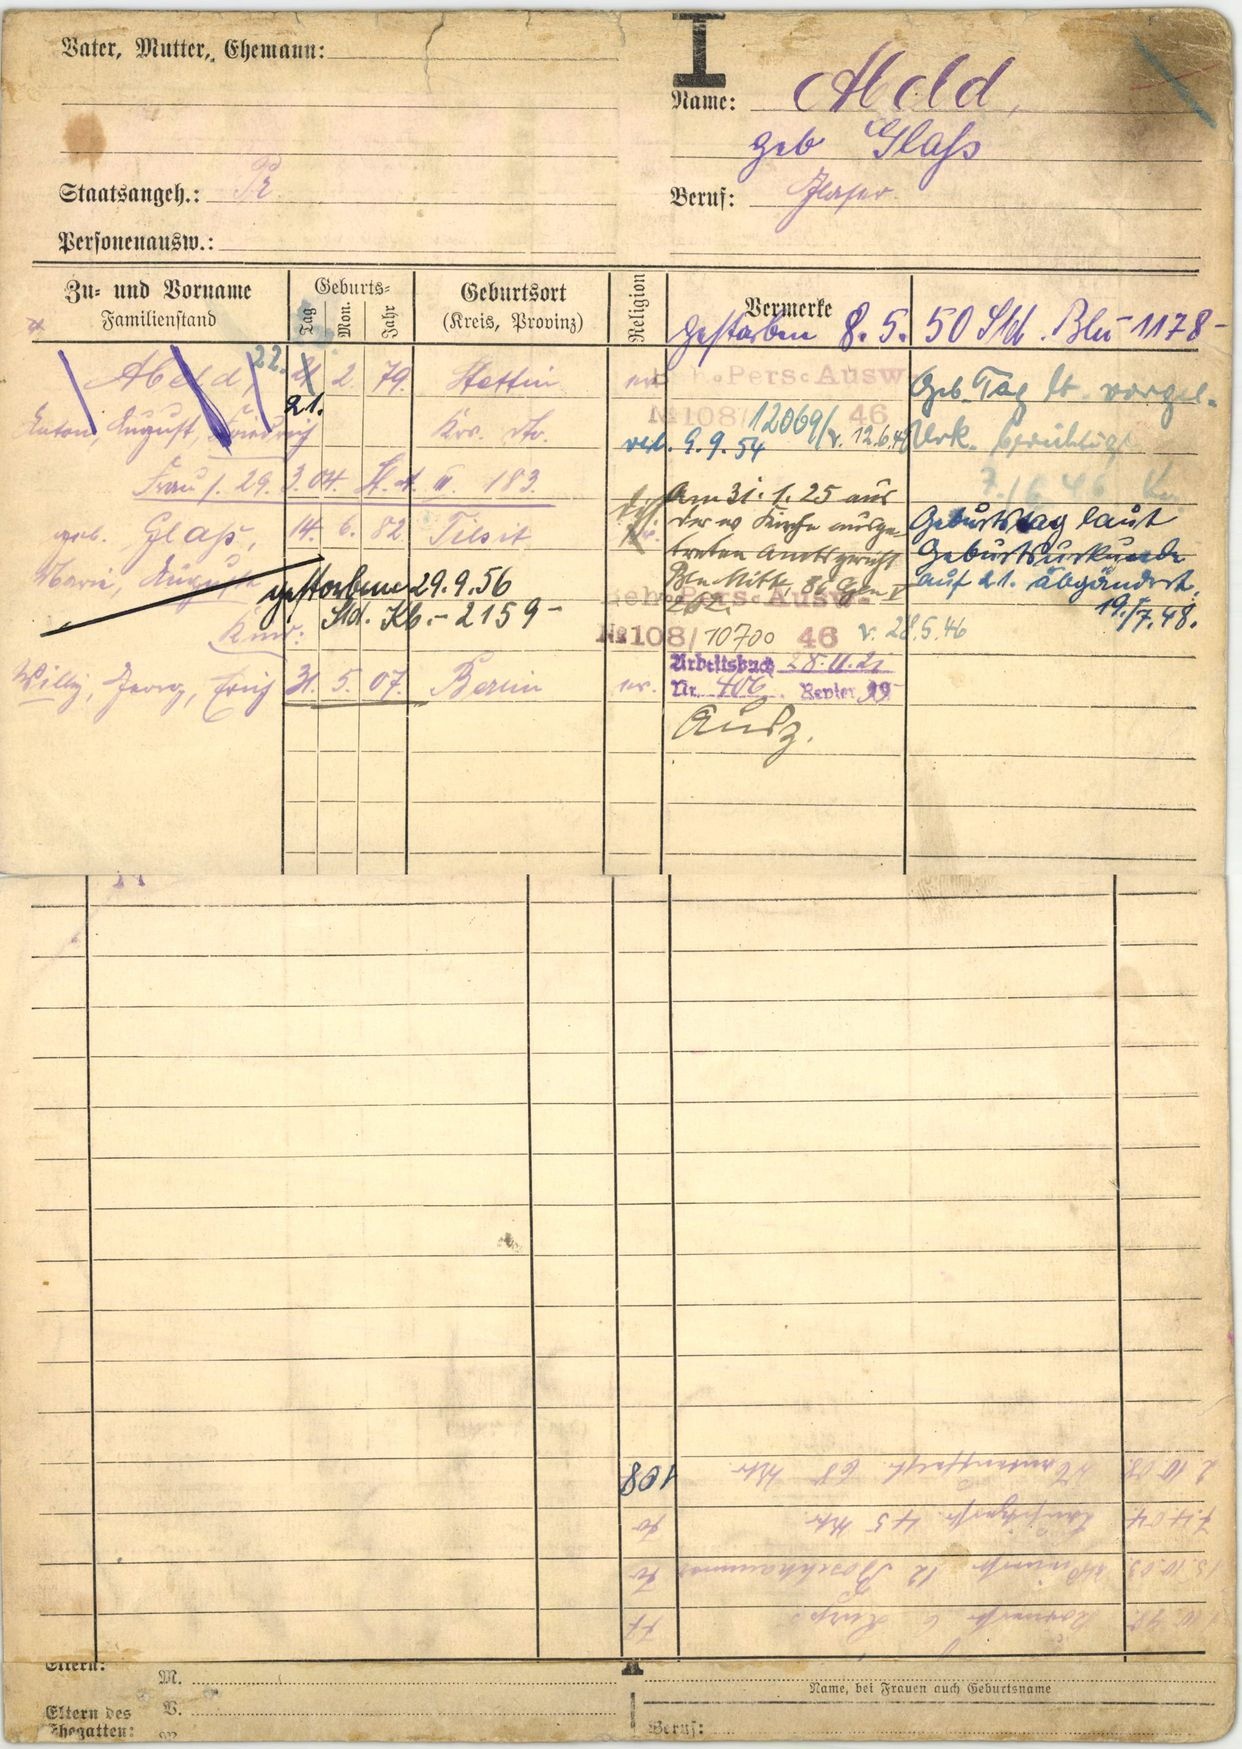
Abeld,

geb Glass